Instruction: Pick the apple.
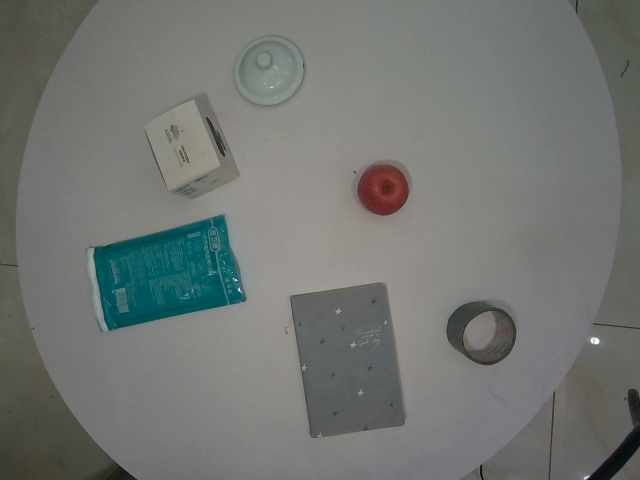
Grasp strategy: vertical